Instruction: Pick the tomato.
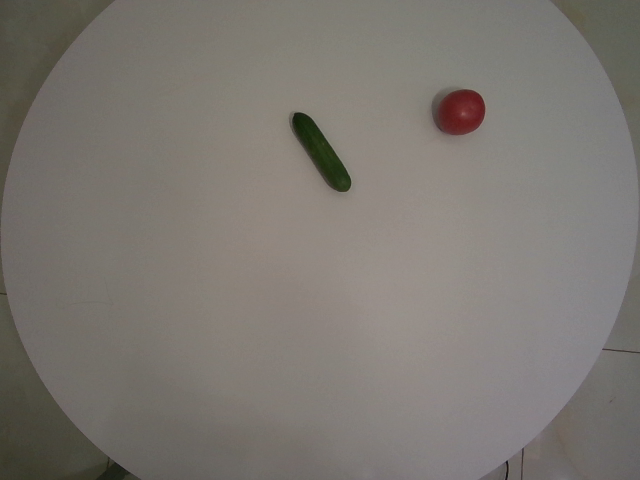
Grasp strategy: vertical